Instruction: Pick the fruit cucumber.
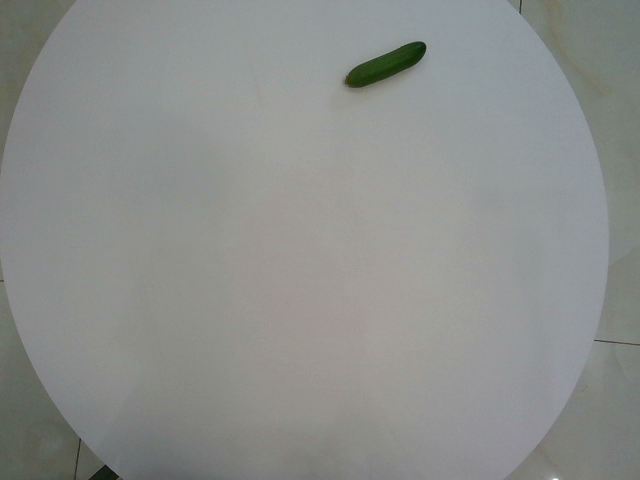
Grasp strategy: vertical